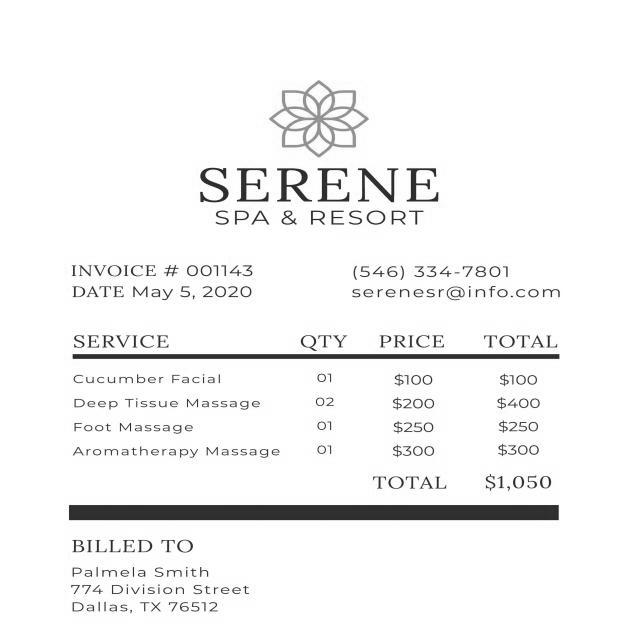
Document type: Invoice